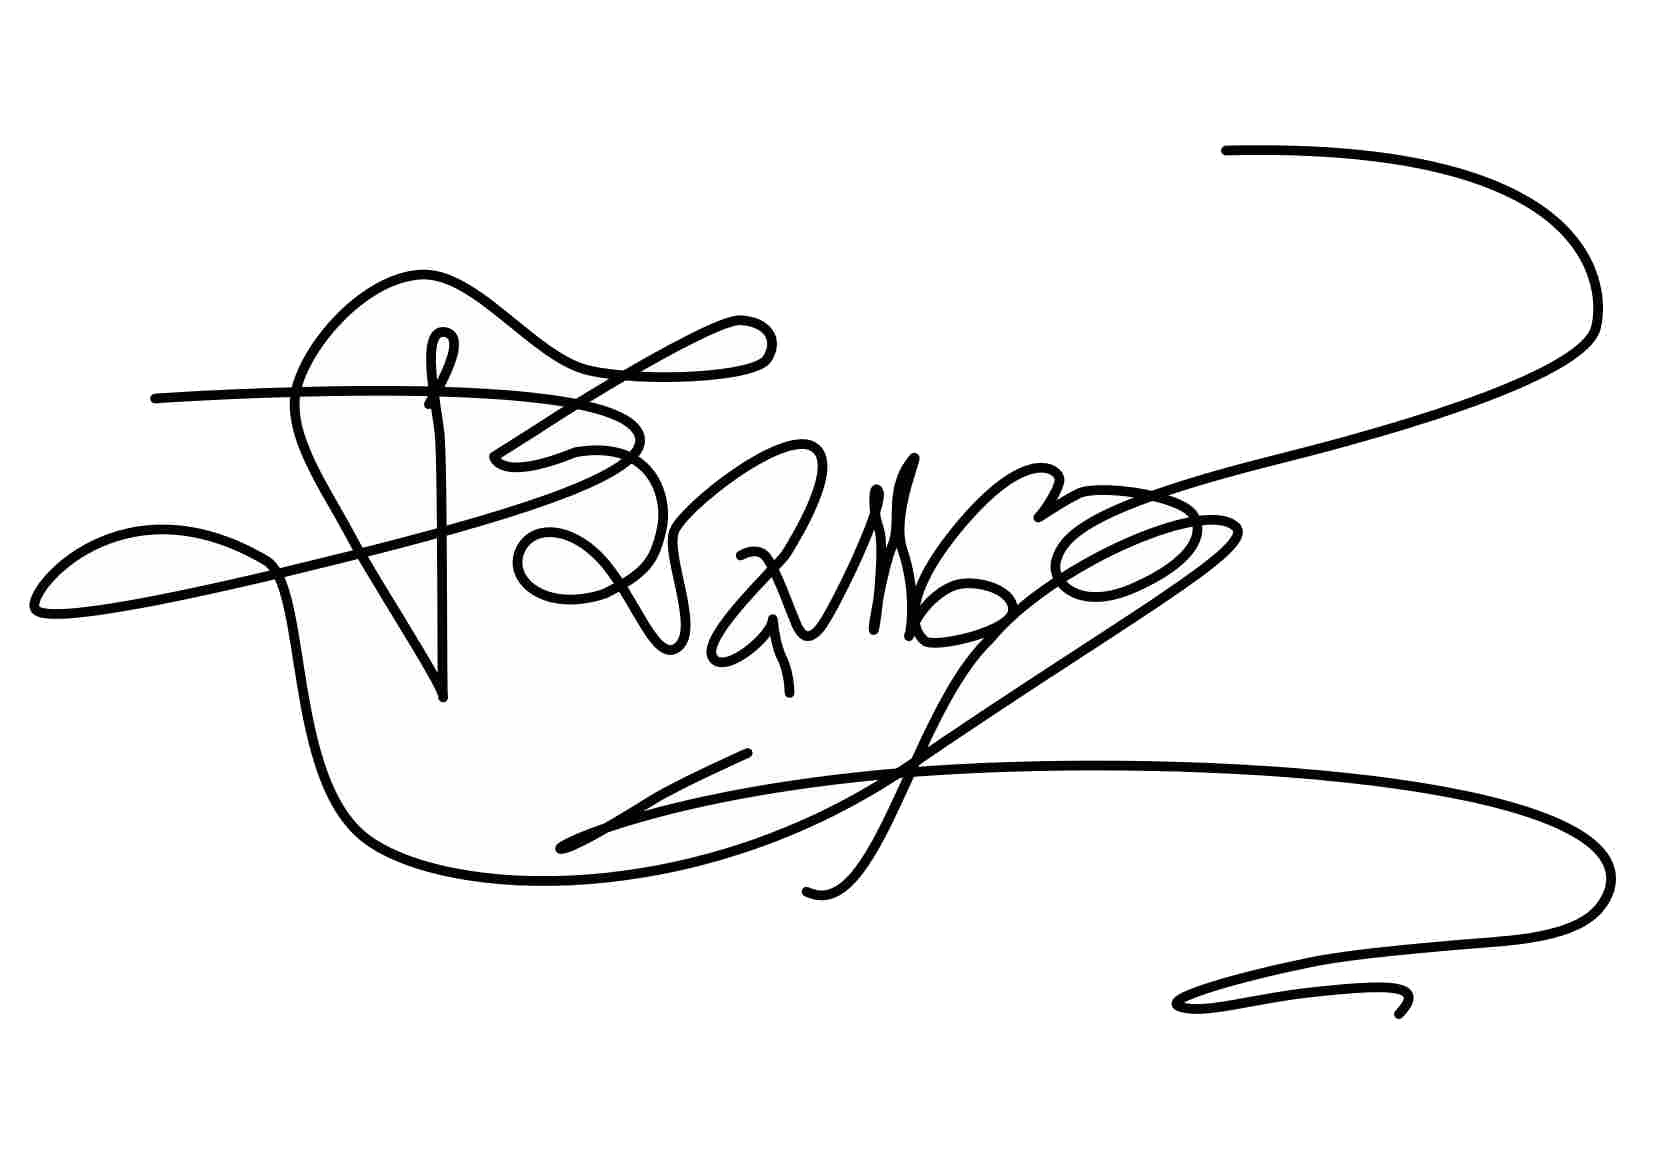
Signature of: ram dayal munda